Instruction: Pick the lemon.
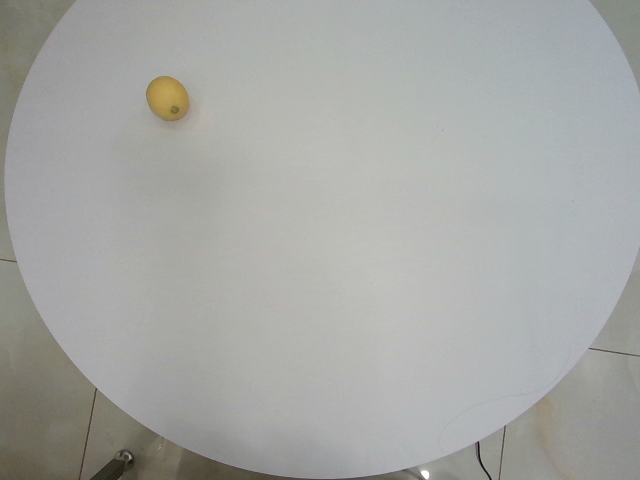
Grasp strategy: vertical